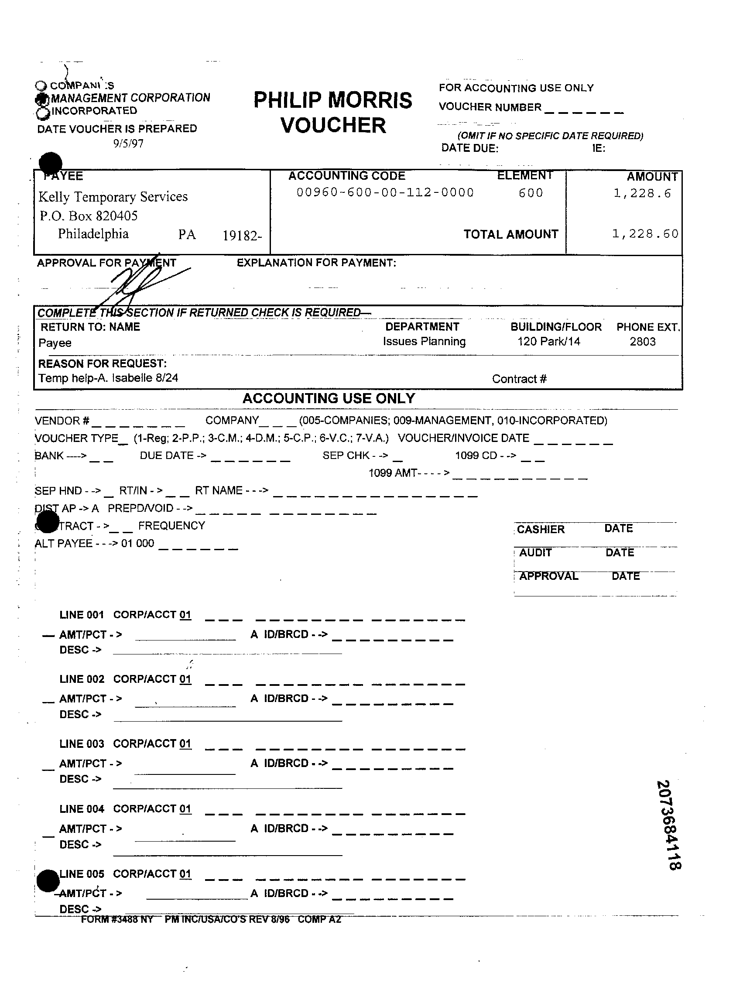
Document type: Invoice